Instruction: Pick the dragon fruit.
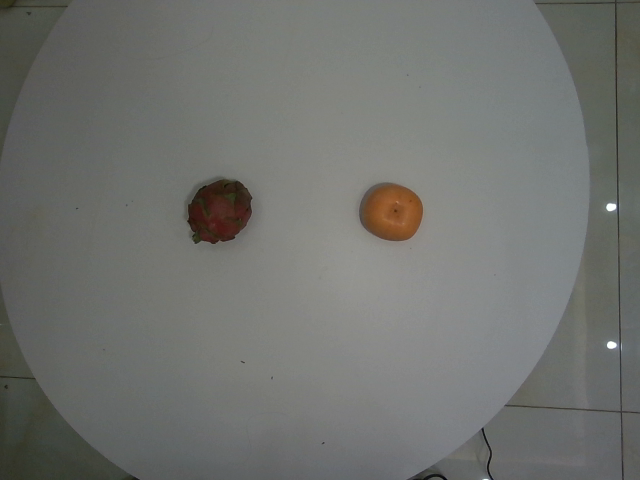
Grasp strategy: vertical